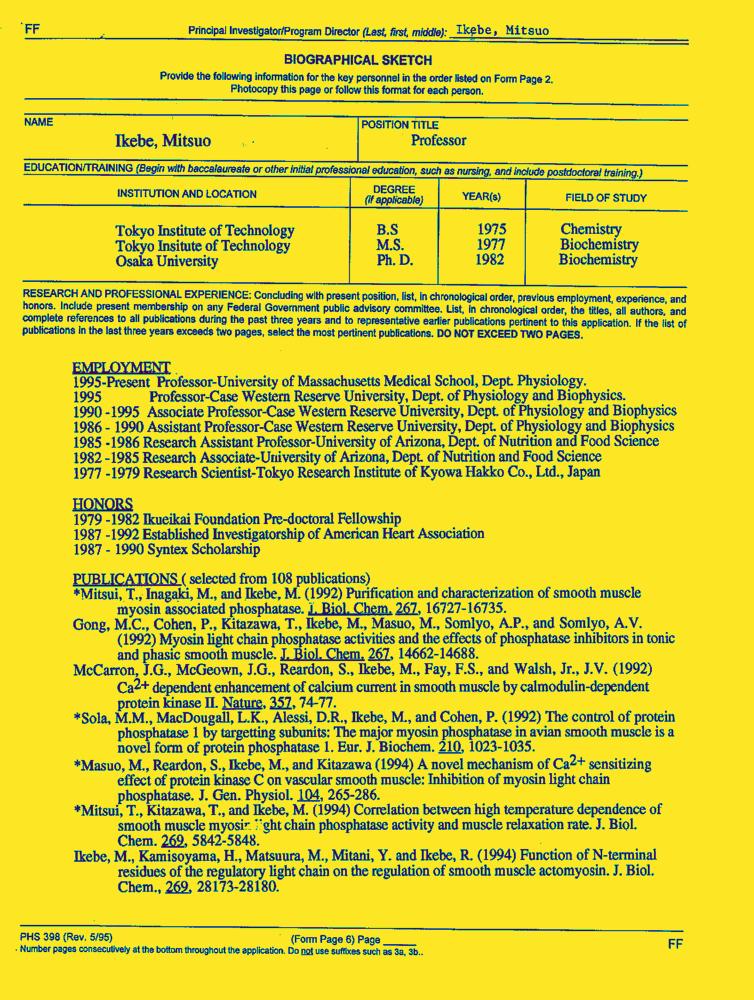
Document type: Resume-Doc